Can you pull out the amount in words, numerical amount, payee's name, date of the cheque, and the bank's name from the image?
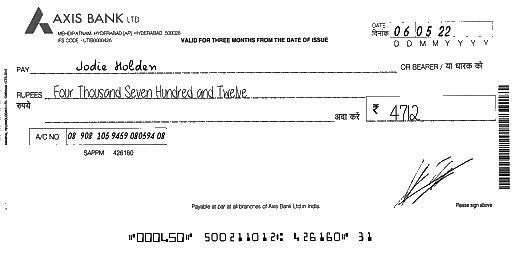
amt_in_words: Four Thousand Seven Hundred and Twelve
amt_in_figures: 4712
payee_name: Jodie Holden
bank_name: AXIS BANK
cheque_date: 06/05/22